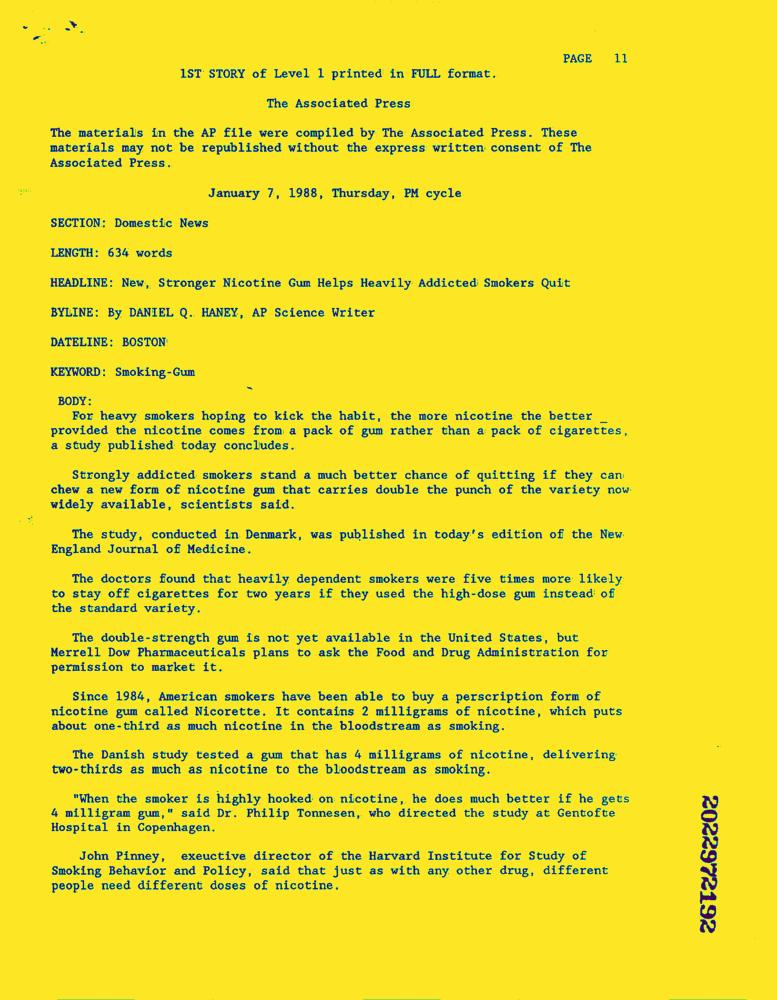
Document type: News-Article